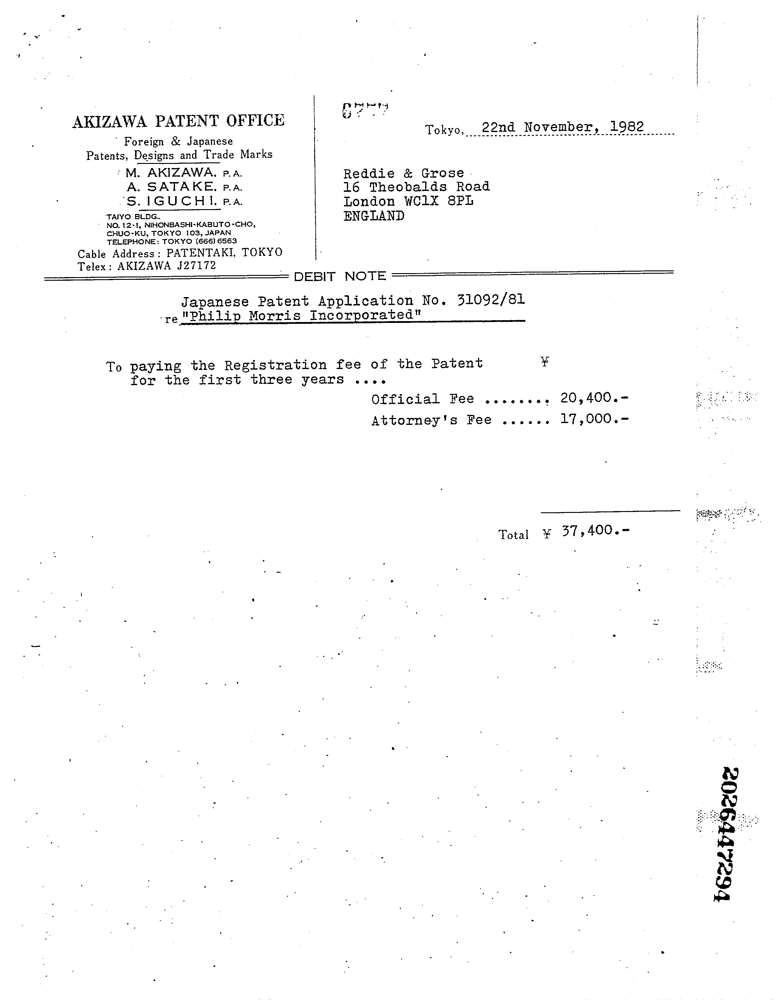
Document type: Invoice